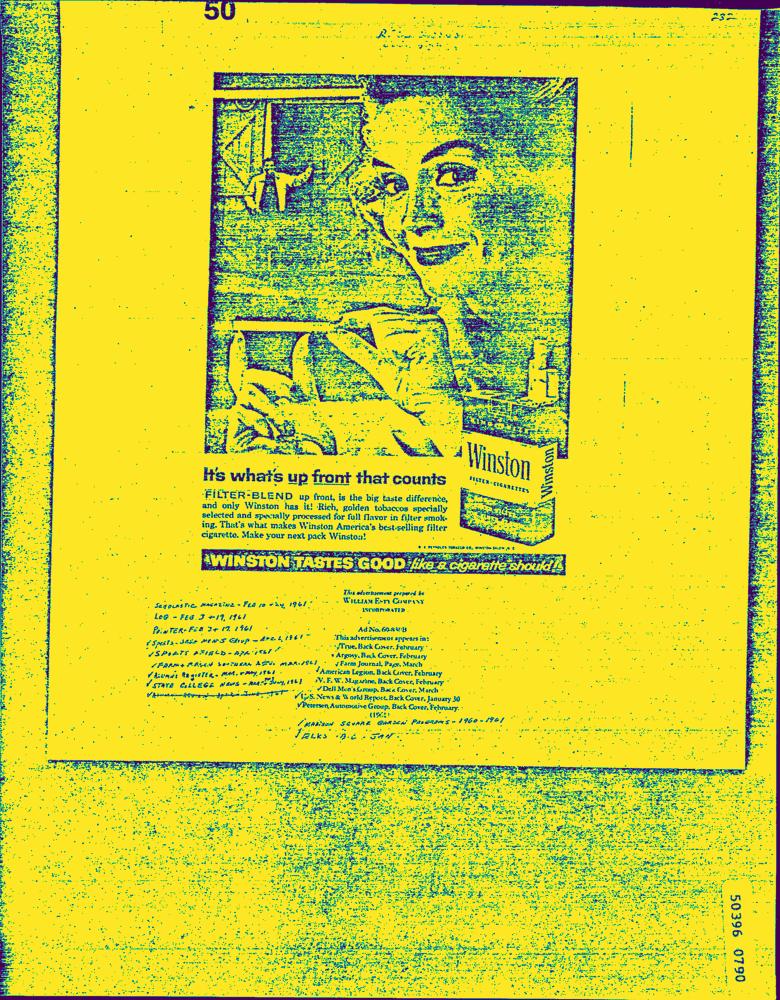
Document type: AD